Question: How is the property described in the document?
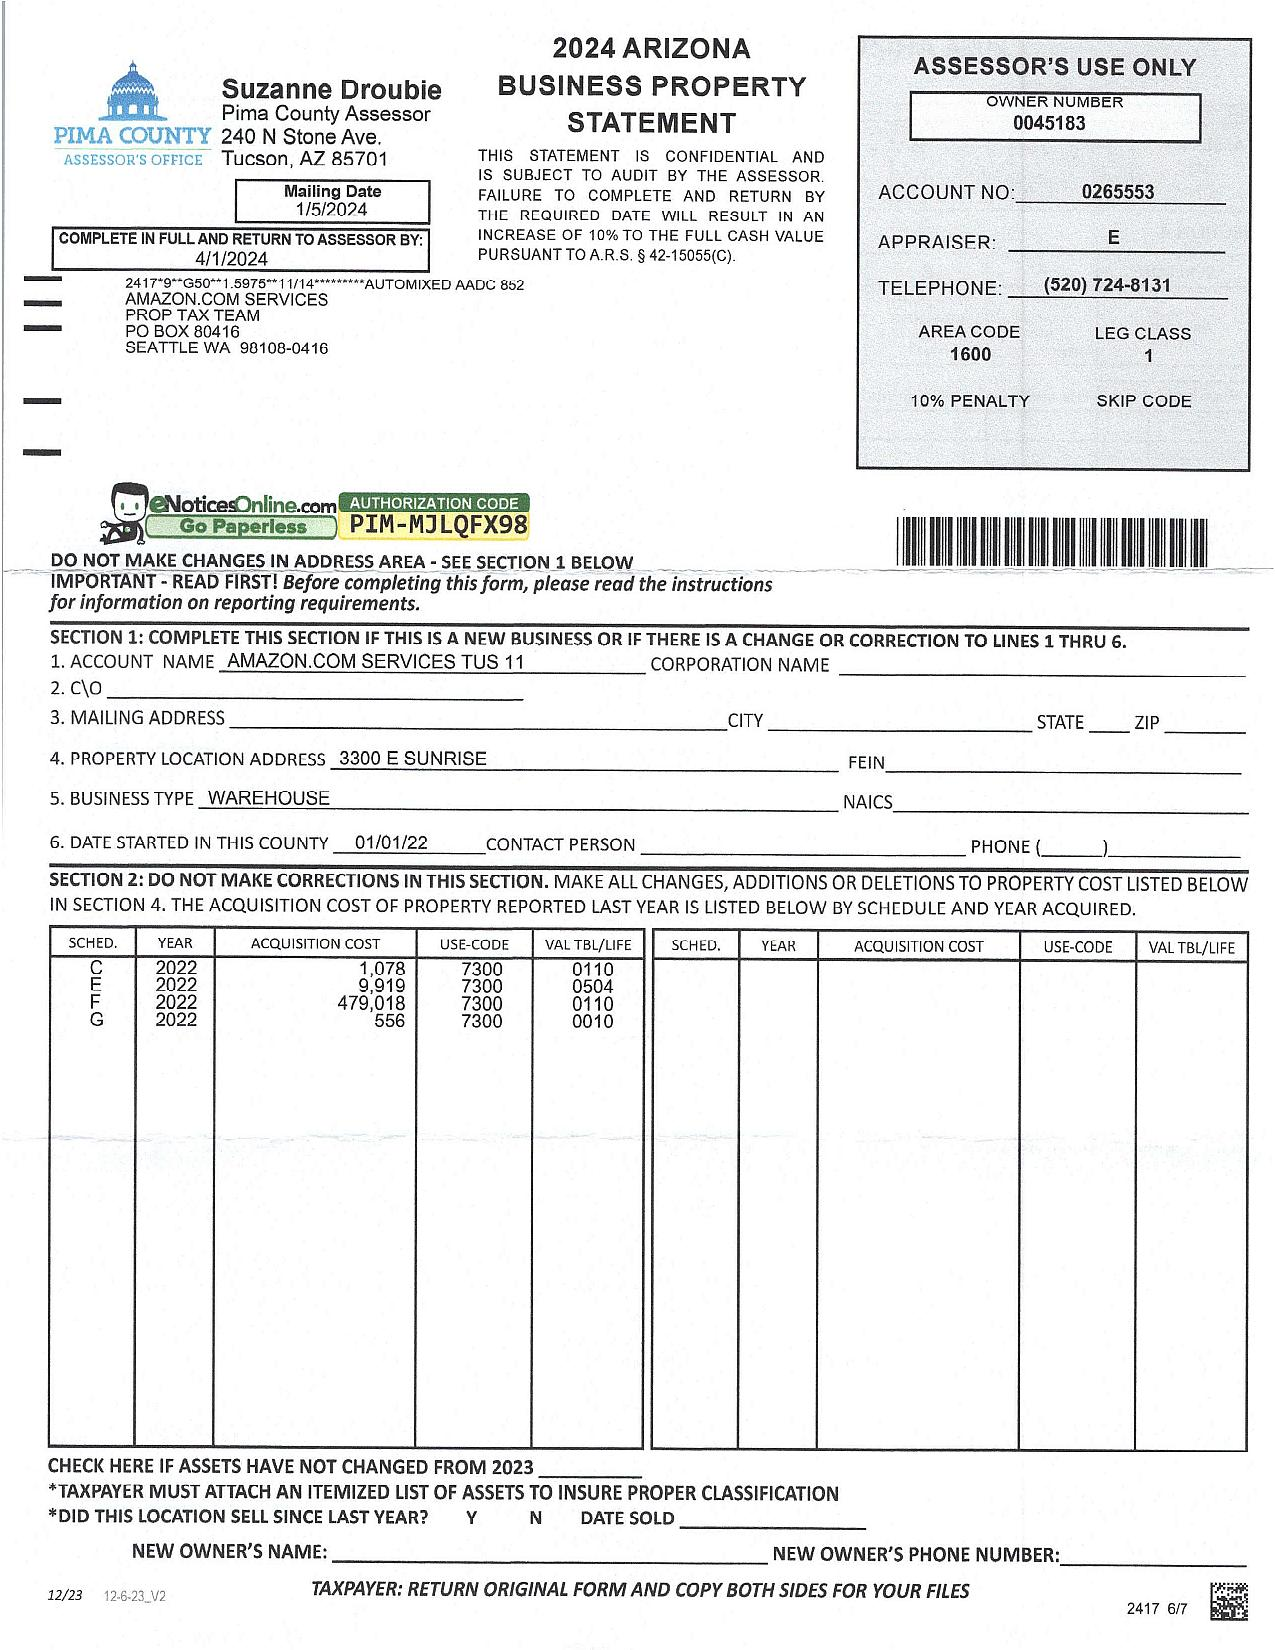
Answer: "WAREHOUSE"